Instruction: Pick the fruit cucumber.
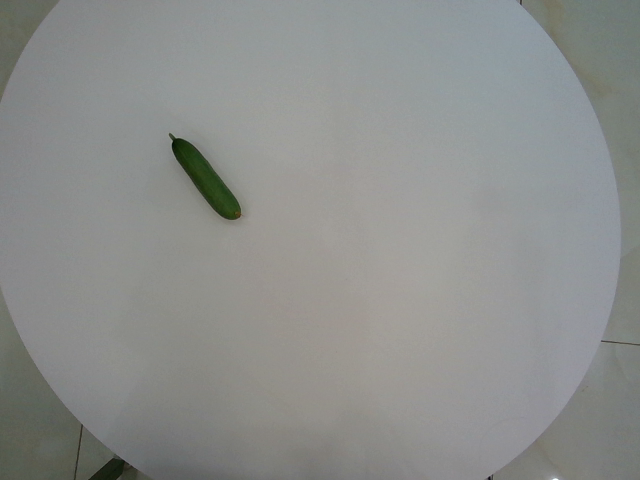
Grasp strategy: vertical